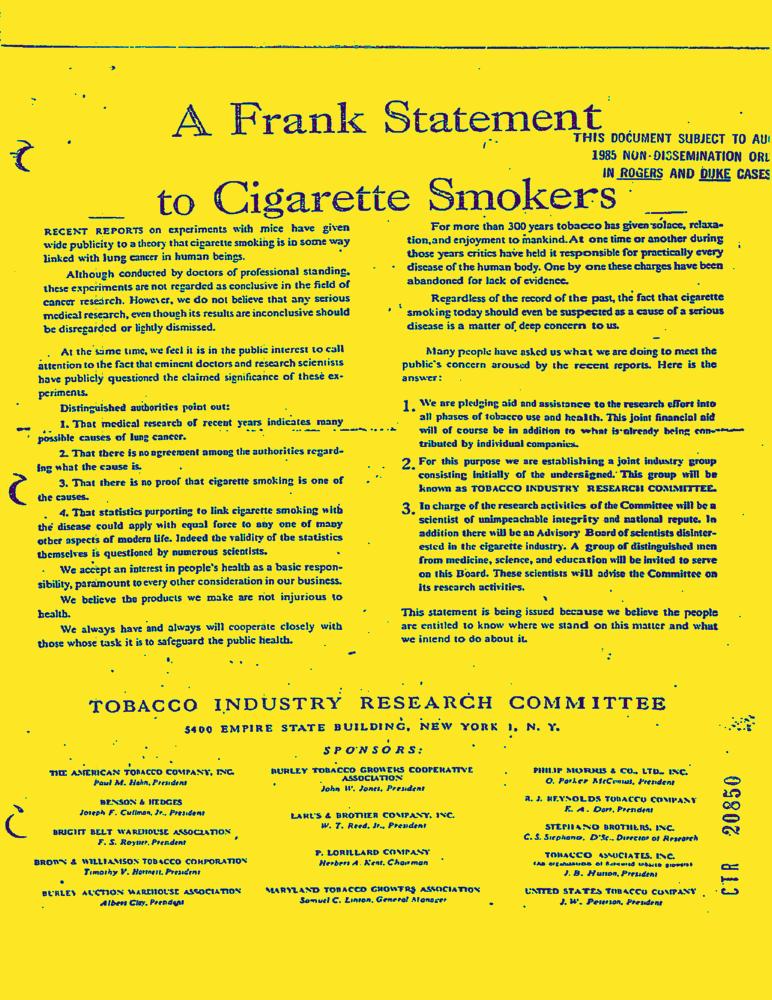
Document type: AD